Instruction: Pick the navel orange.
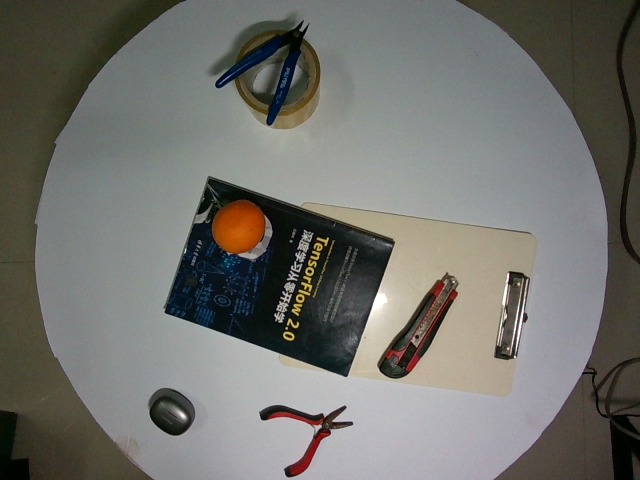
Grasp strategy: vertical